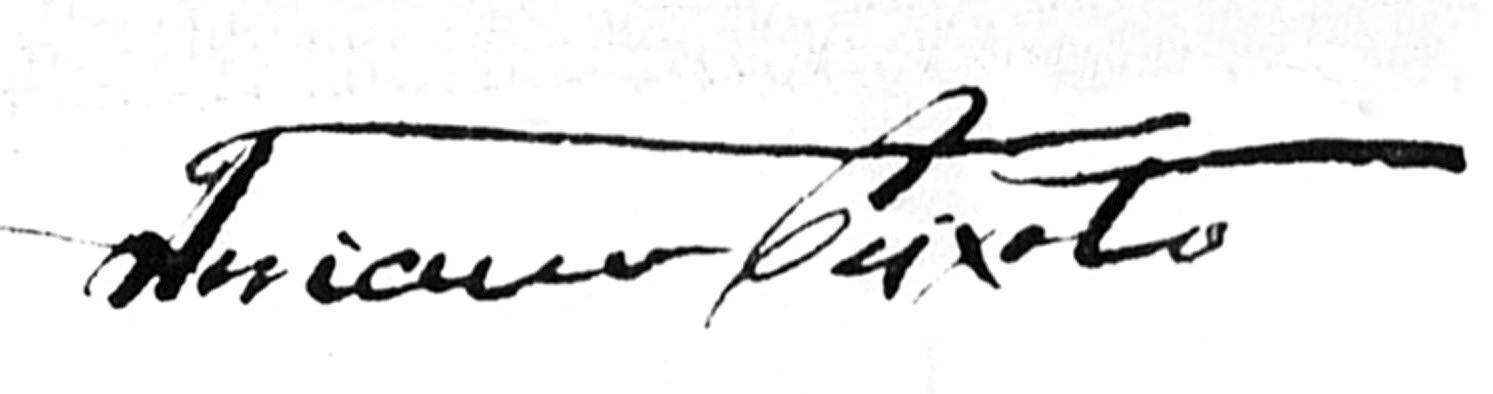
Signature of: floriano peixoto